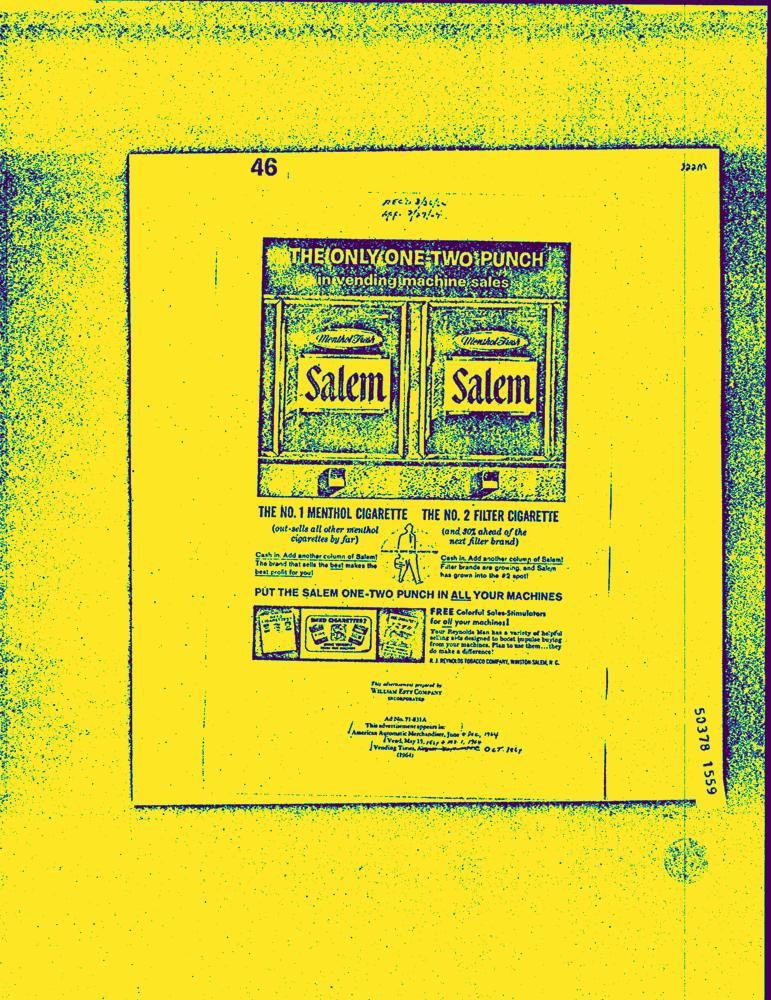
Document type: AD